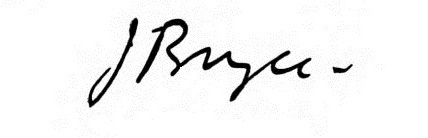
Signature of: james bryce 1st viscount bryce